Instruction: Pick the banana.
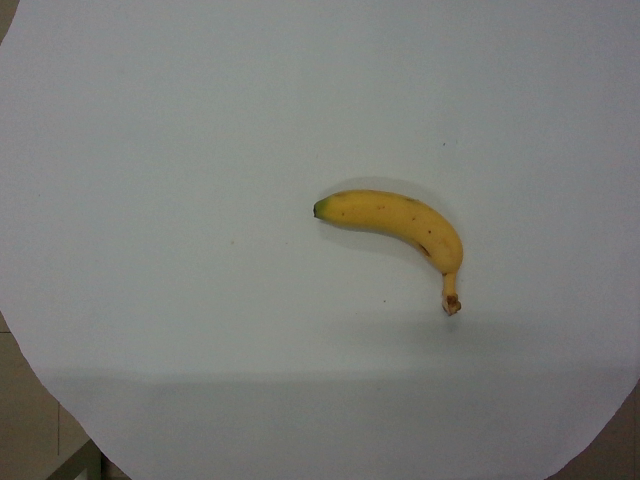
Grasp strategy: vertical